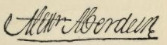
Signature of: alexander aberdein of cairnbulg